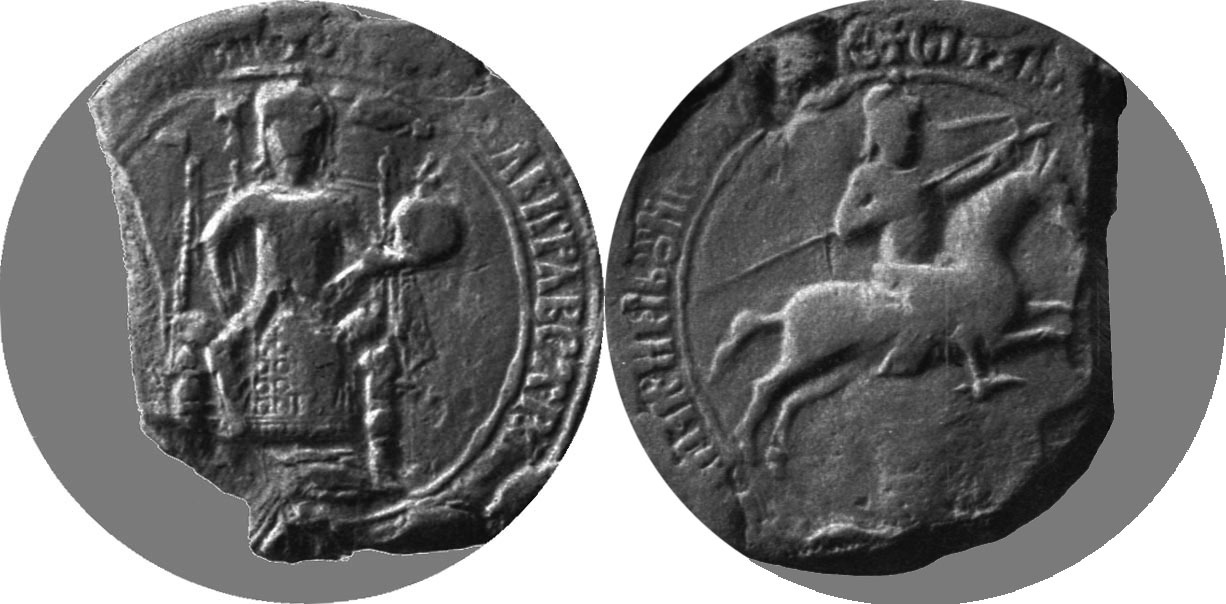
Signature of: stephen vladislav i of serbia